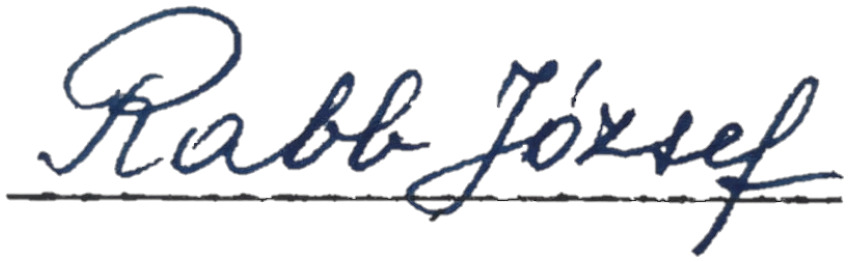
Signature of: q113954626